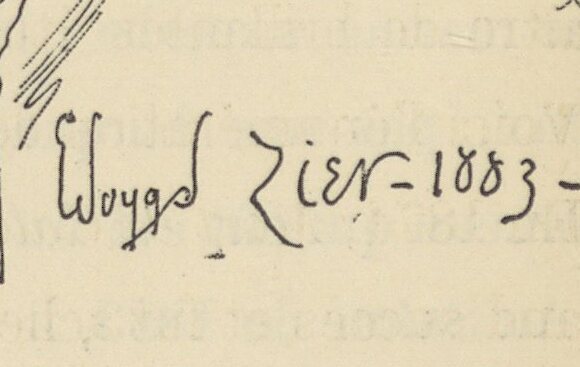
Signature of: edouard zier